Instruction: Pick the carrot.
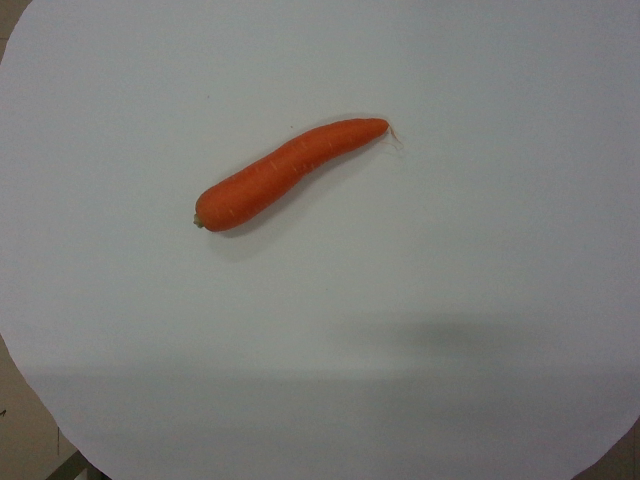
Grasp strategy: vertical